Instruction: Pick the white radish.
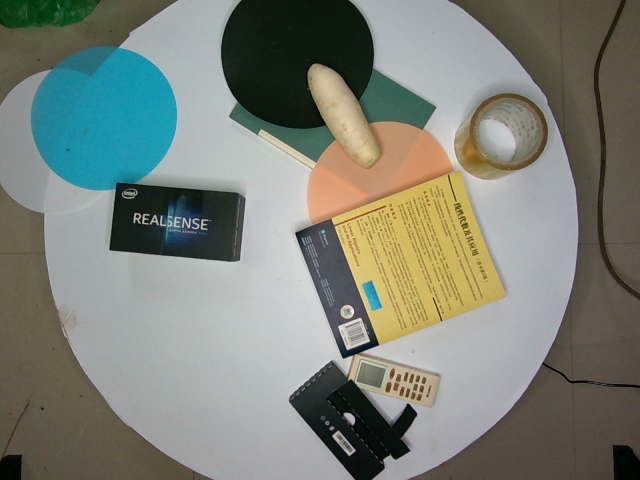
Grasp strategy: vertical